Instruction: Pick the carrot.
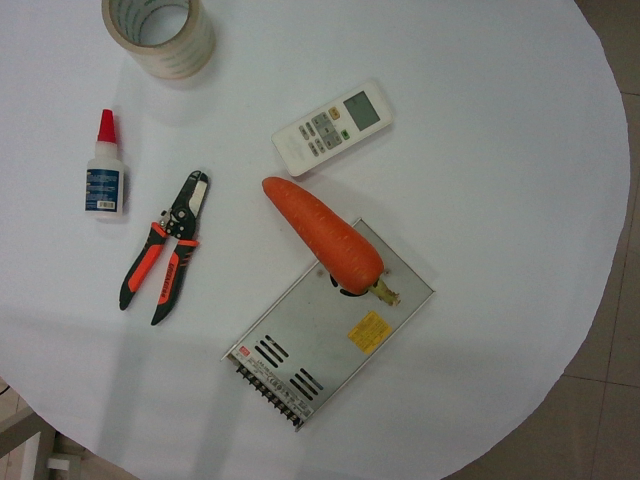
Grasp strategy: vertical